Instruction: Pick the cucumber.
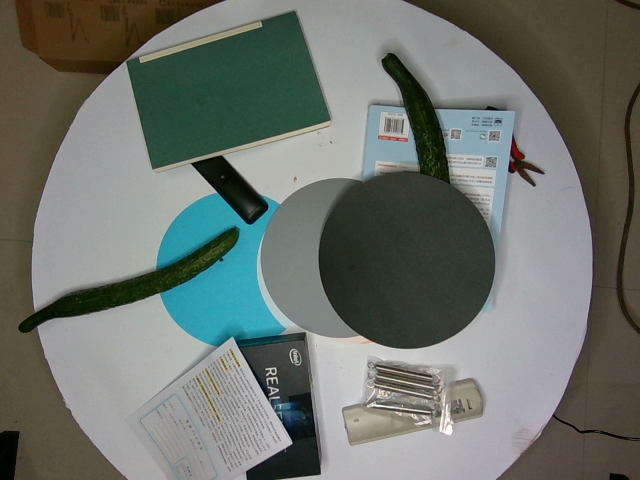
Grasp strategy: vertical